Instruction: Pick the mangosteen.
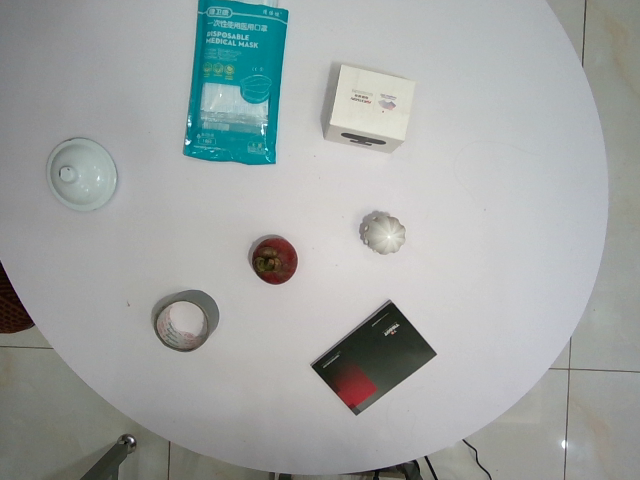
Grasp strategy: vertical